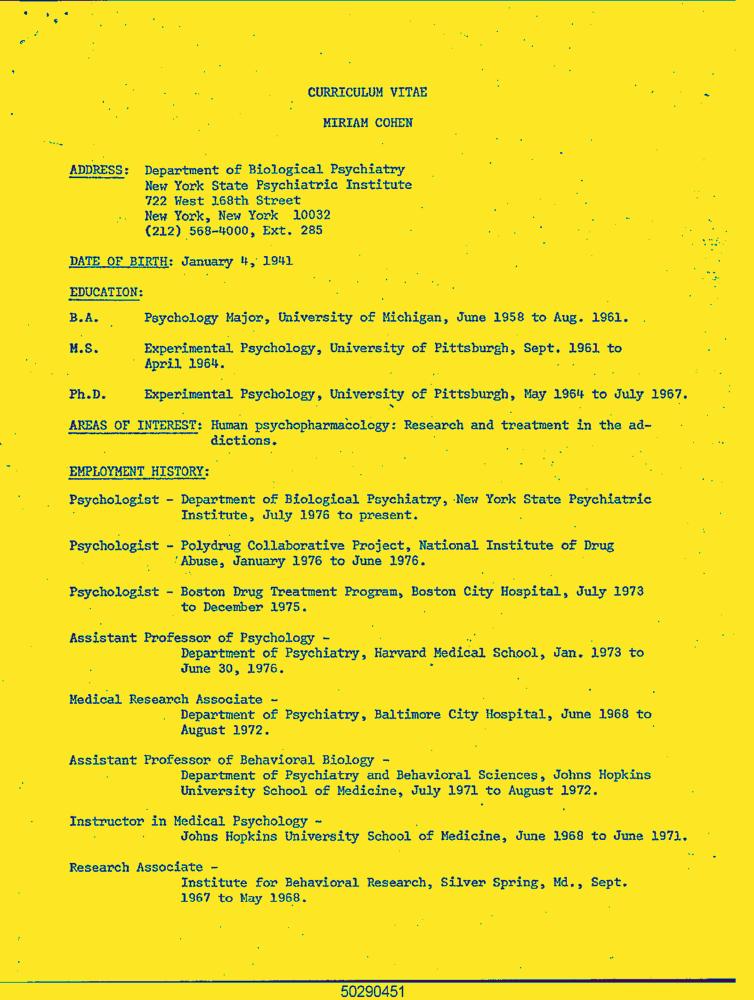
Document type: Resume-Doc